Question: What is the assessed value of the property as noted in the document?
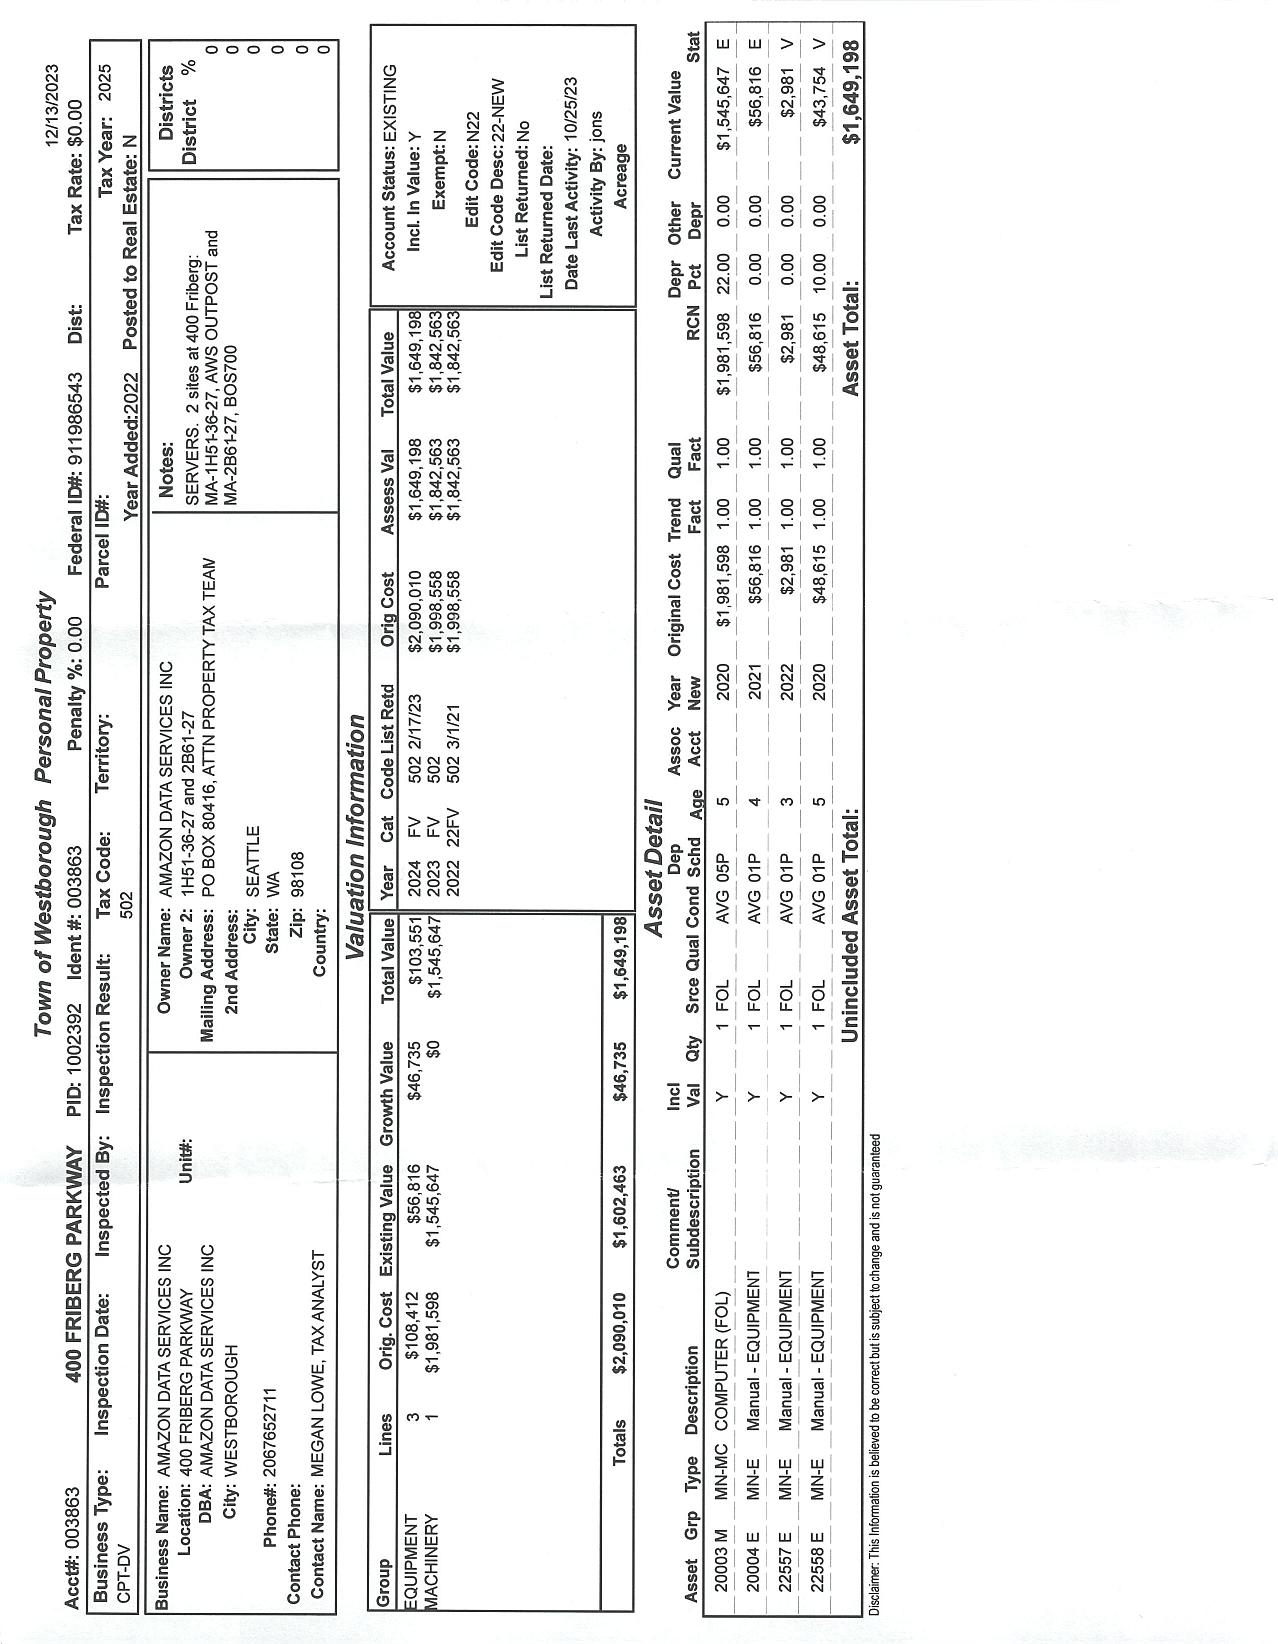
Answer: "$1,649,198 "